Question: What appears to be the issue?
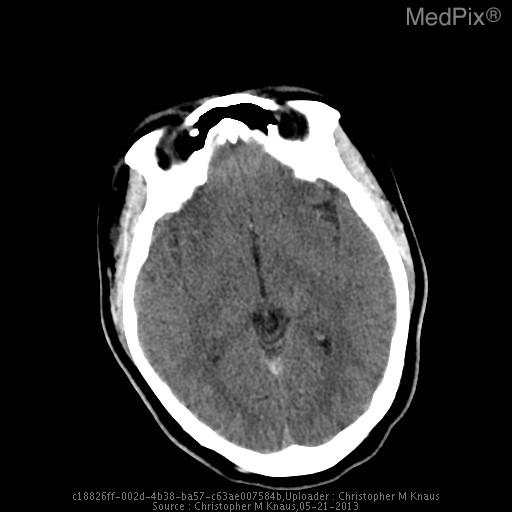
Answer: The findings suggest The vein of Galen, straight sinus, and dominant left transverse venous dural sinus are particularly hyperattenuating, and apparently prominent in caliber.

The superior sagittal sinus is notably less hyperattenuating and is normal in appearance.  The right transverse dural venous sinus is hypoplastic.

Gray/white matter discrimination is preserved.  There is no evidence for infarction or intracranial hemorrhage.  There are no brain masses or mass effect.  There is no hydrocephalus.

The skull is intact.  The partially imaged aerated portions of the skull base are free of significant effusions..

Impression: The vein of Galen, straight sinus, and dominant left transverse venous dural sinus are all particularly hyperattenuating and apparently prominent in caliber, all very concerning for thrombosis.. The vein of Galen, straight sinus, and dominant left transverse
venous dural sinus are all particularly hyperattenuating and apparently prominent in caliber.. The patient might have a history of 17 yo girl presents with left sided facial weakness and numbness and the worst headache of her life that is rated 10/10.  The headache has been progressive for about 24 hours.  She has a history of migraine, but the patient states that her current headache does not feel like her typical migraine headache..